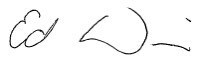
Signature of: ed diehl